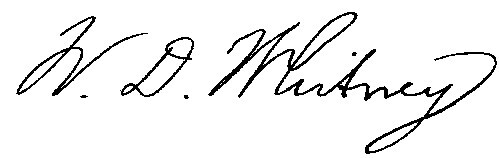
Signature of: william dwight whitney